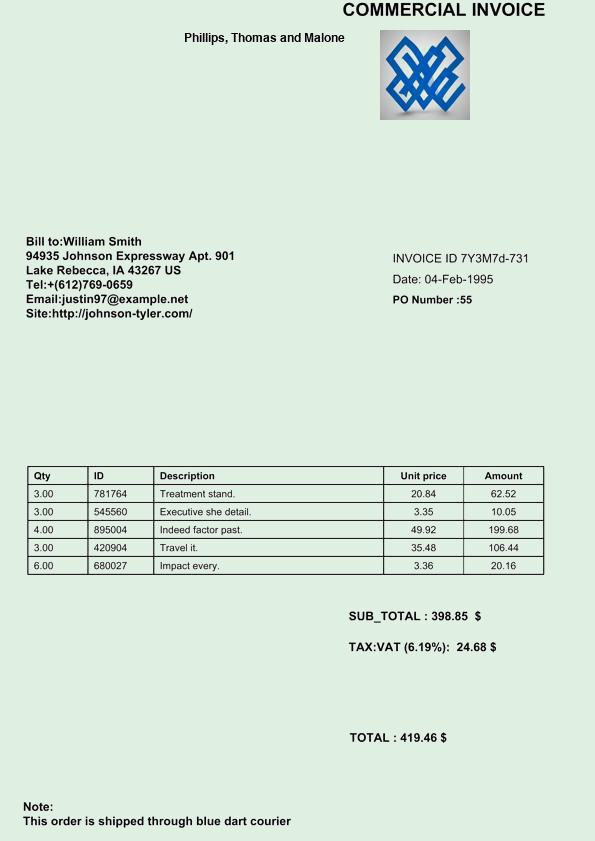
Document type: Invoice